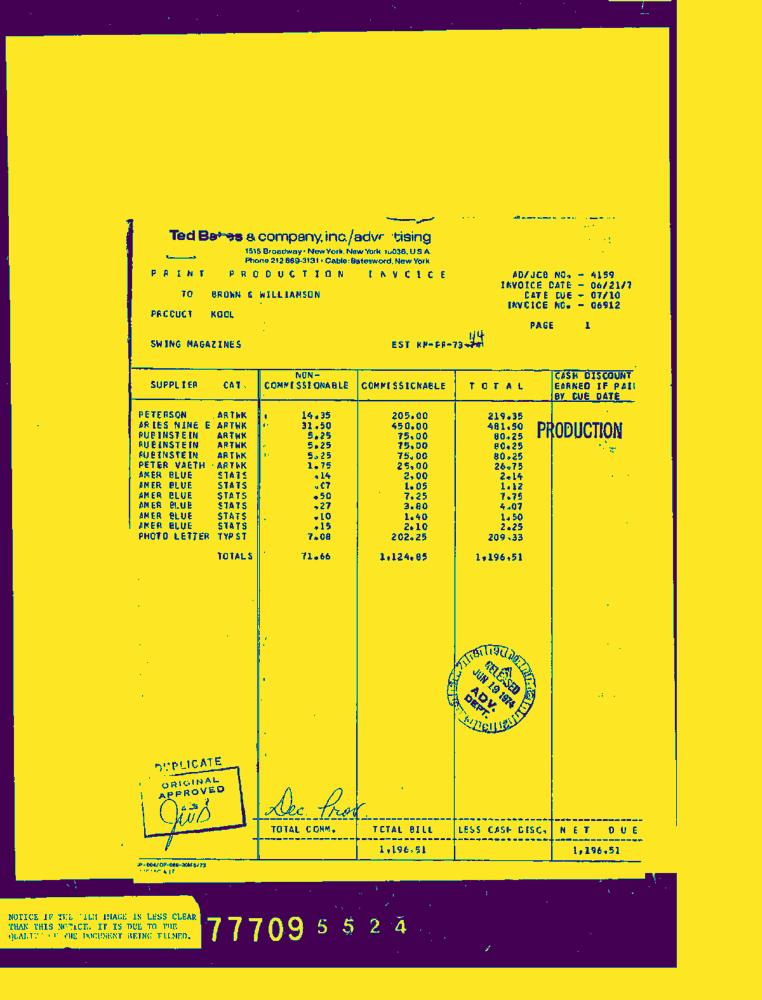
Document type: Invoice-Doc